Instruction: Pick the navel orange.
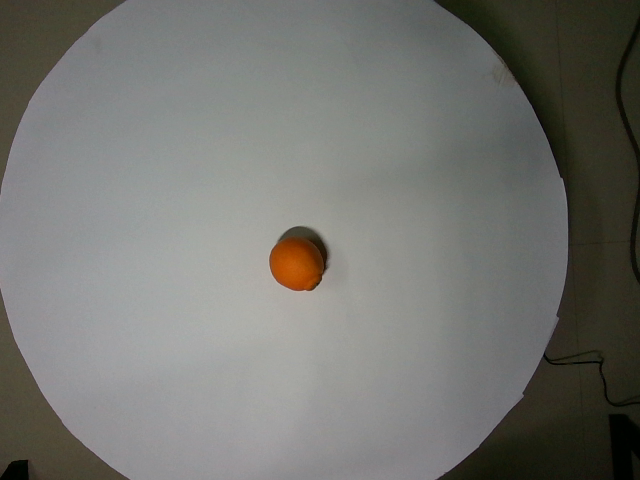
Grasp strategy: vertical